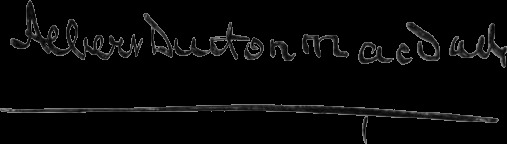
Signature of: albert dutton macdade